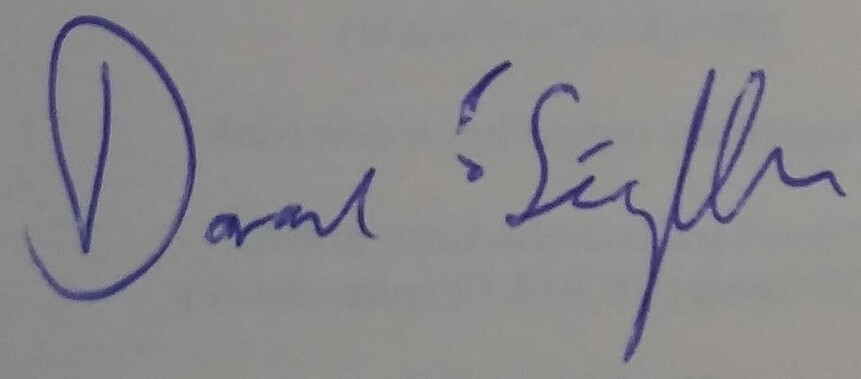
Signature of: darach ó séaghdha